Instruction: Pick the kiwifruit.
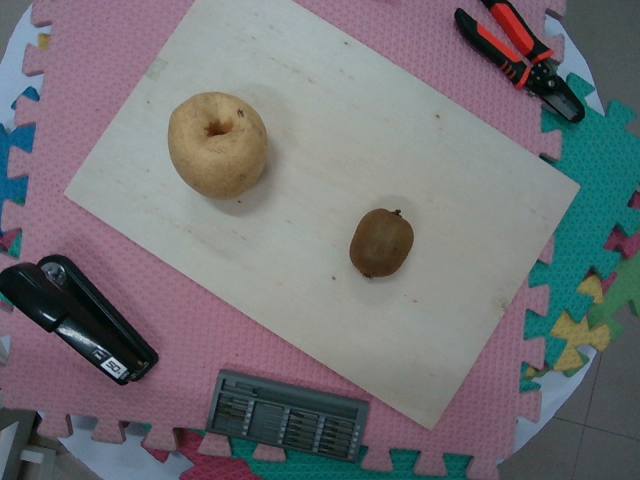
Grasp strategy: vertical